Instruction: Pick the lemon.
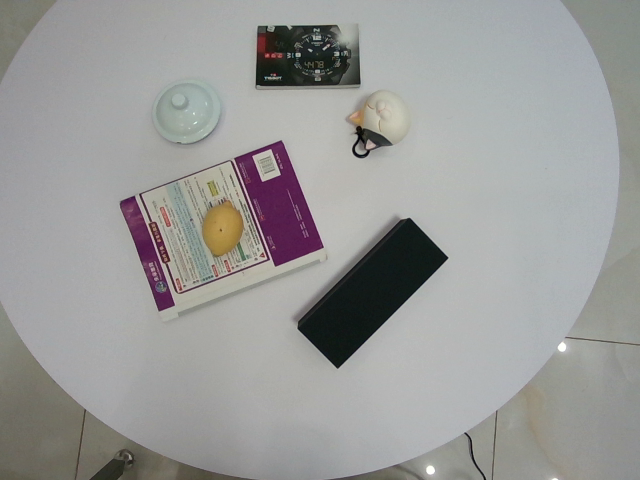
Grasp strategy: vertical